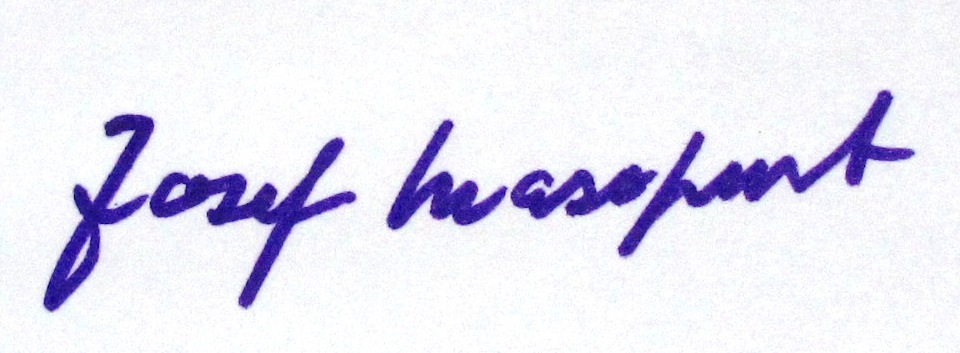
Signature of: josef masopust